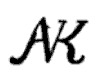
Signature of: adriaen van der cabel